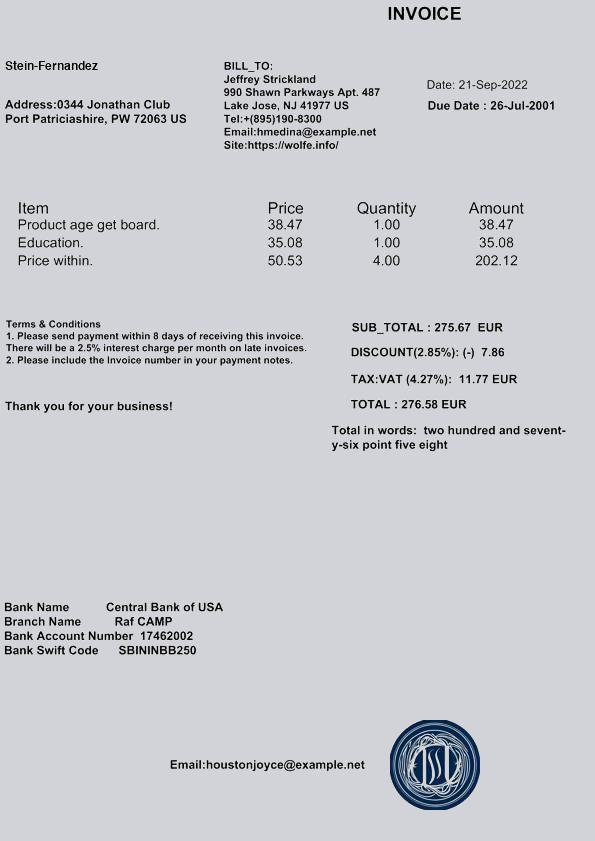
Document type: Invoice